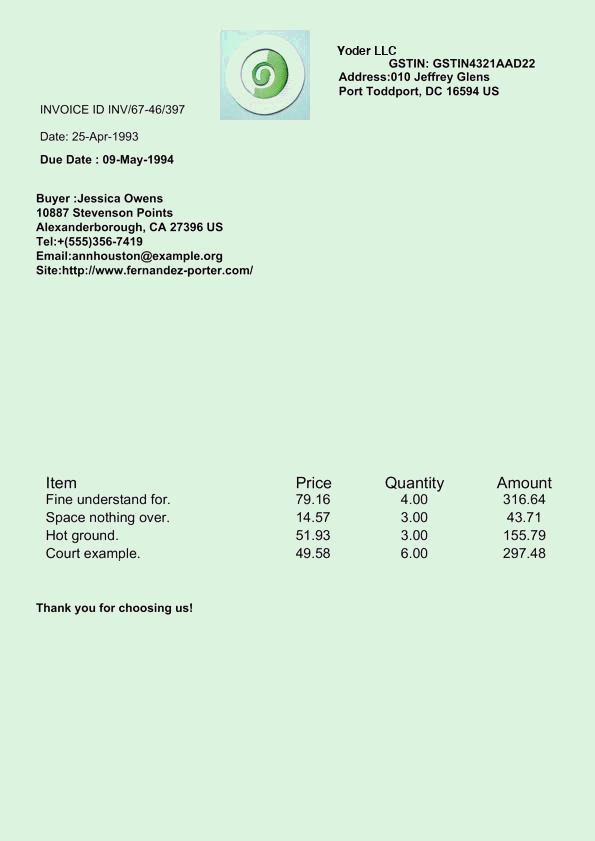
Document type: Invoice